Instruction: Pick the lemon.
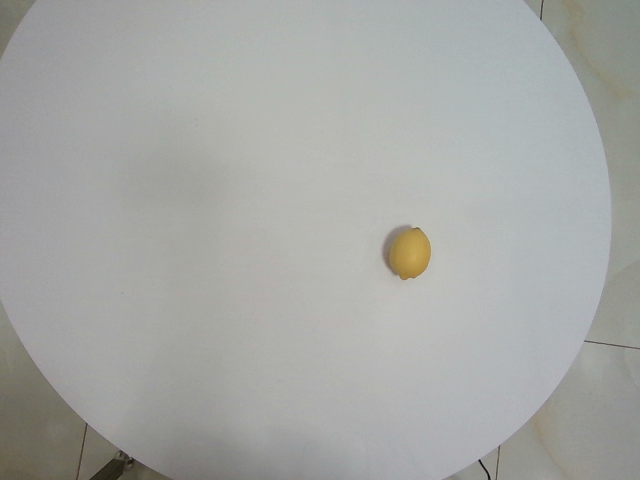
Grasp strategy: vertical